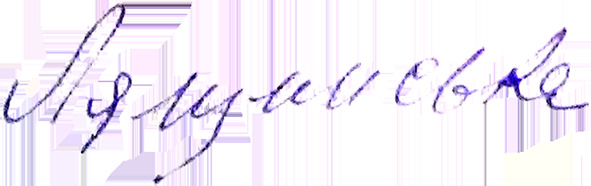
Signature of: teklia liashchynska